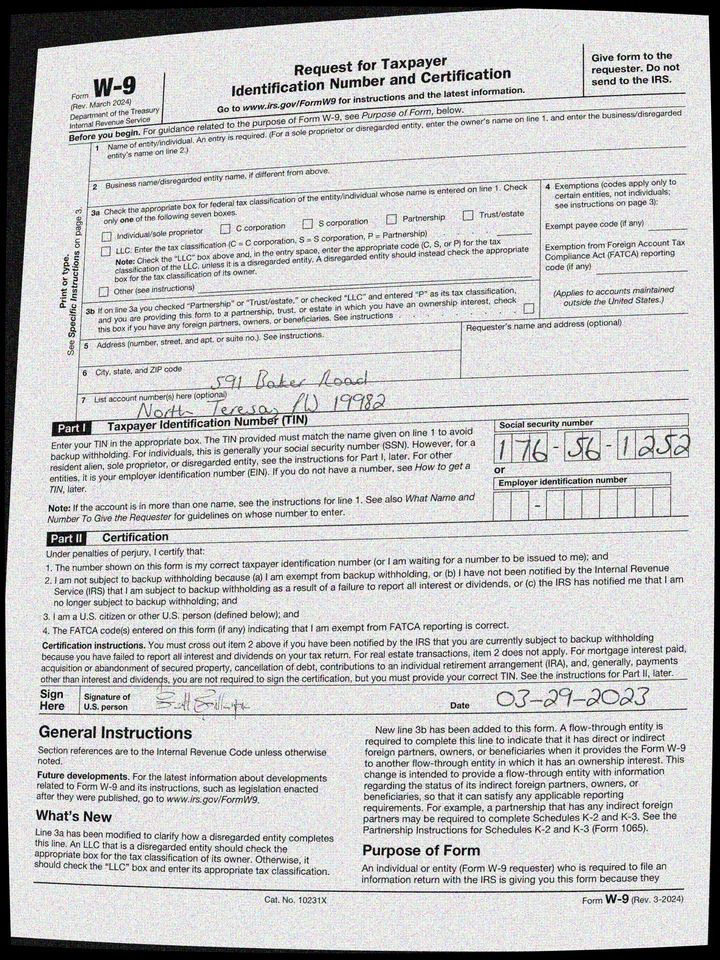
adr1: 591 Baker Road
adr2: North Teresa, PW 19982
cbx: no
ssn: 176561252
sdt: 03-29-2023